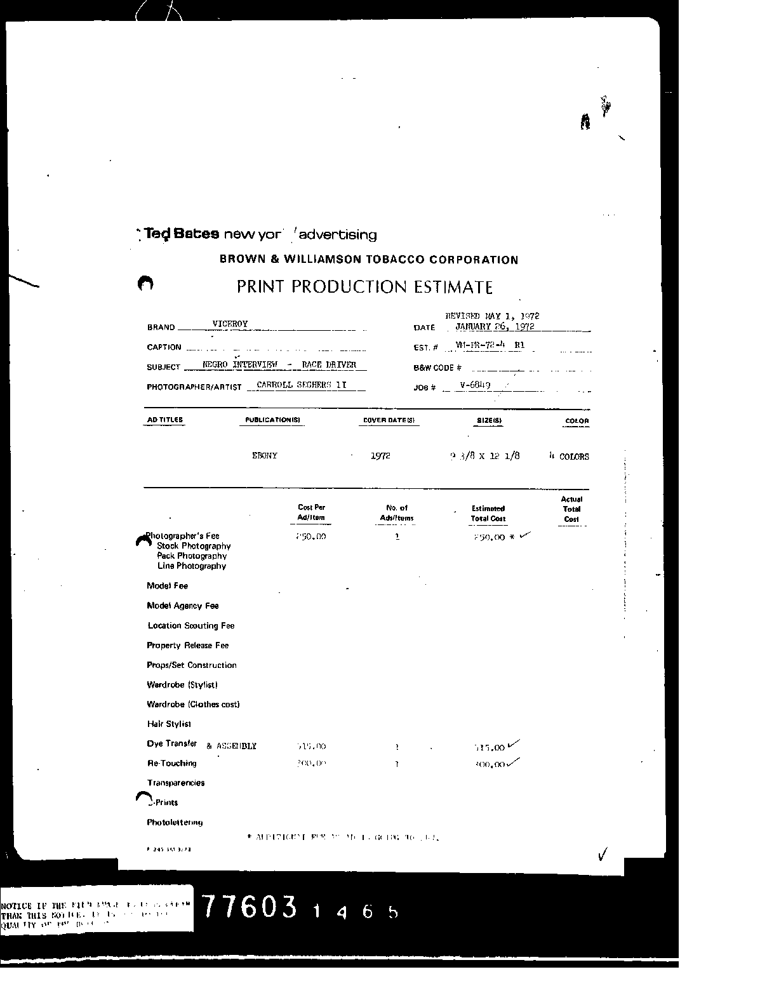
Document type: Invoice